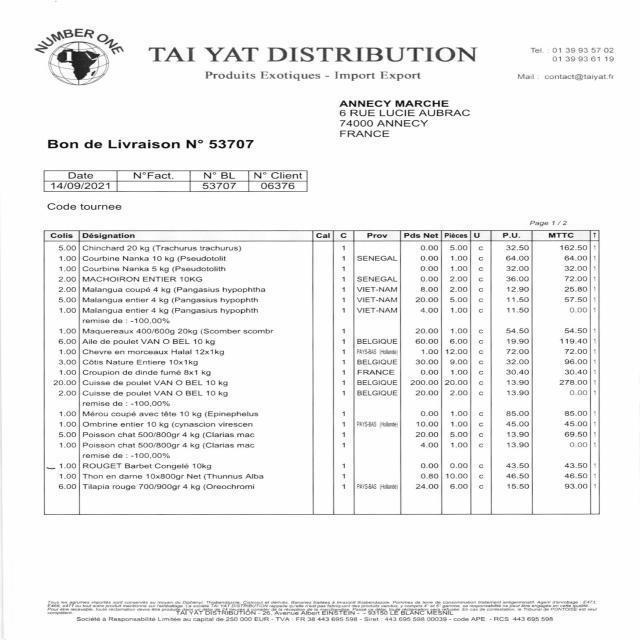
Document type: Invoice